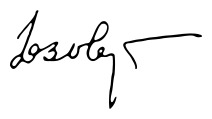
Signature of: dmitry yazov